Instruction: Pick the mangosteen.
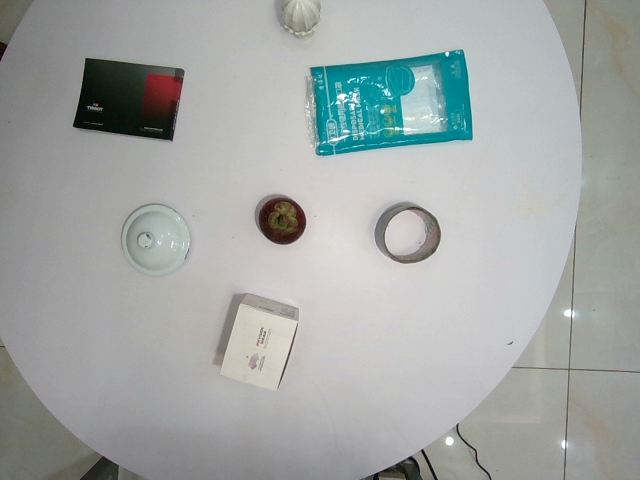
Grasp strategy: vertical